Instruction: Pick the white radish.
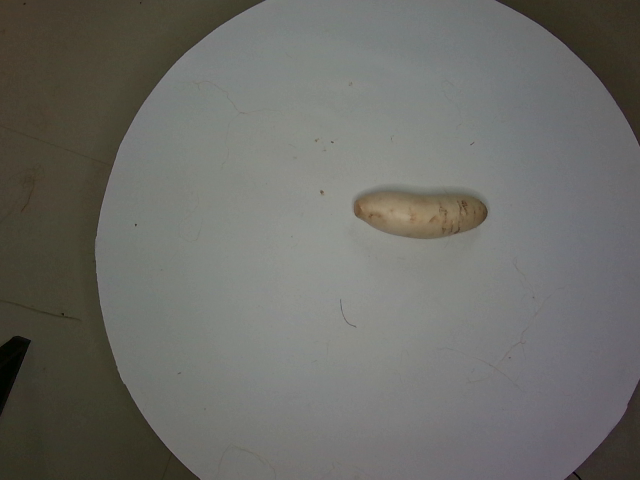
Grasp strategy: vertical